Question: In what way does the history help explain the case?
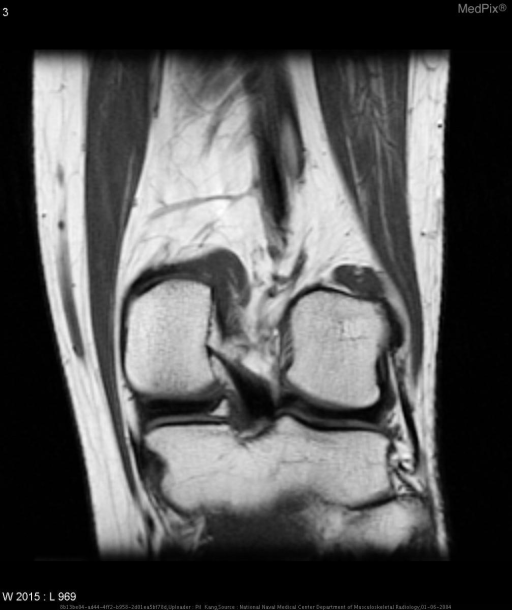
Answer: The patient's history of 39 year-old male with chronic history of left lateral knee pain and locking. is key in understanding the case.